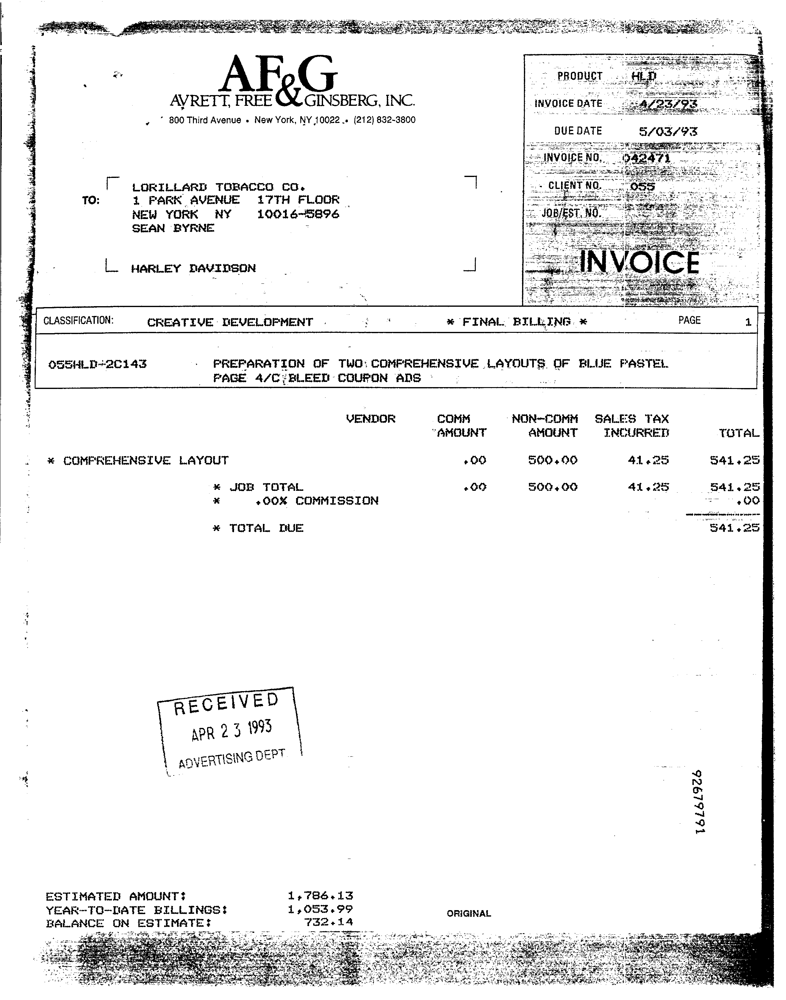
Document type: Invoice